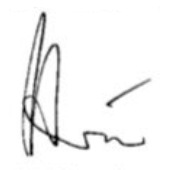
Signature of: hans wiegel